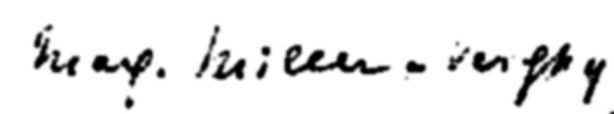
Signature of: mărgărita miller verghy